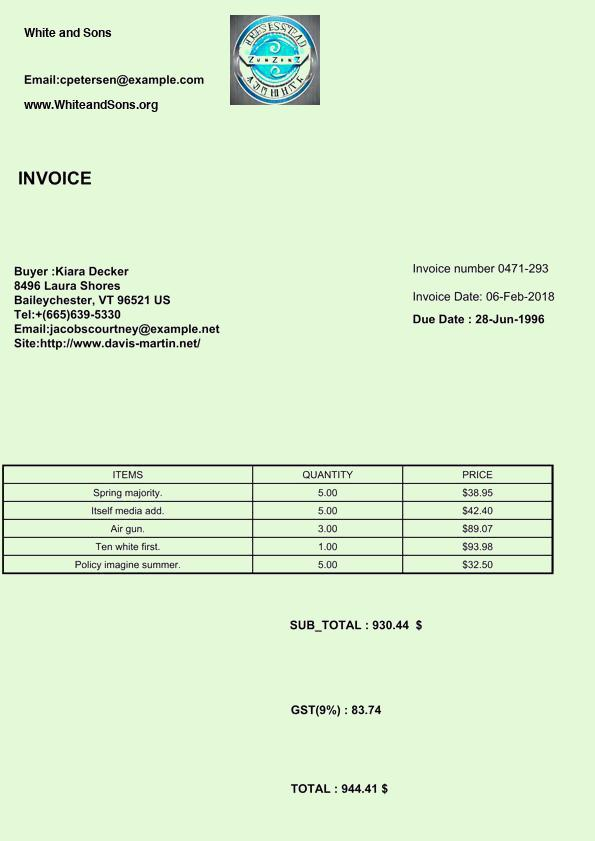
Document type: Invoice